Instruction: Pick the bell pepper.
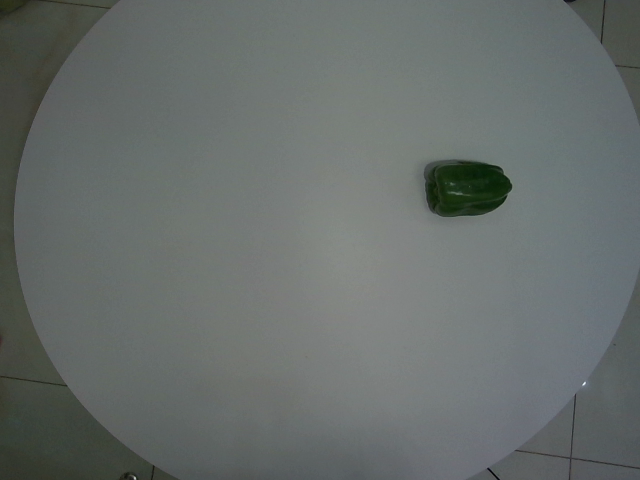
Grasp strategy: vertical